Question: What is the filing due date as per the document?
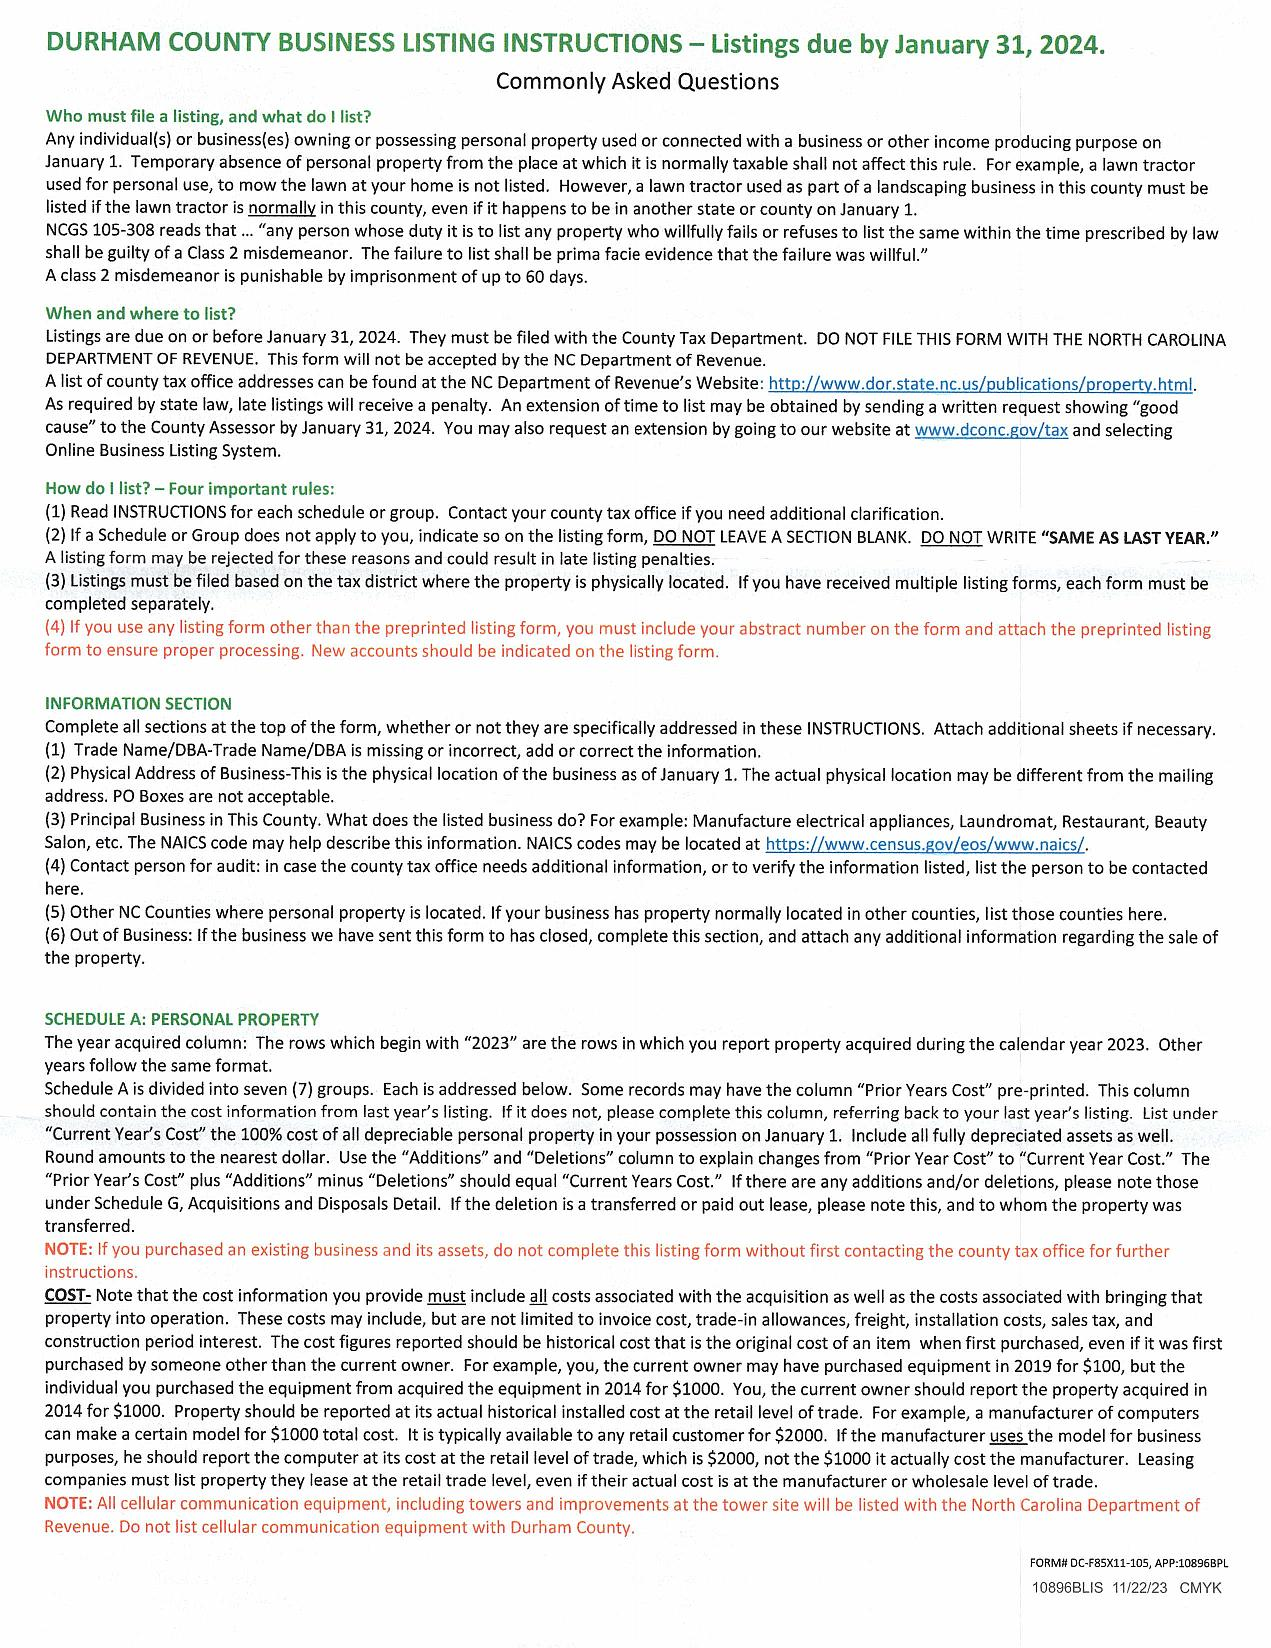
Answer: "31-Jan-24"